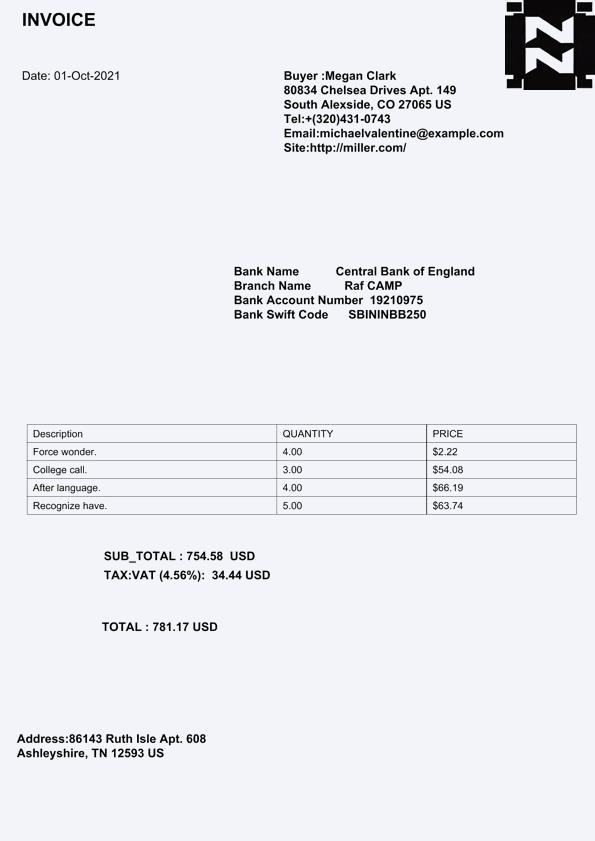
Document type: Invoice